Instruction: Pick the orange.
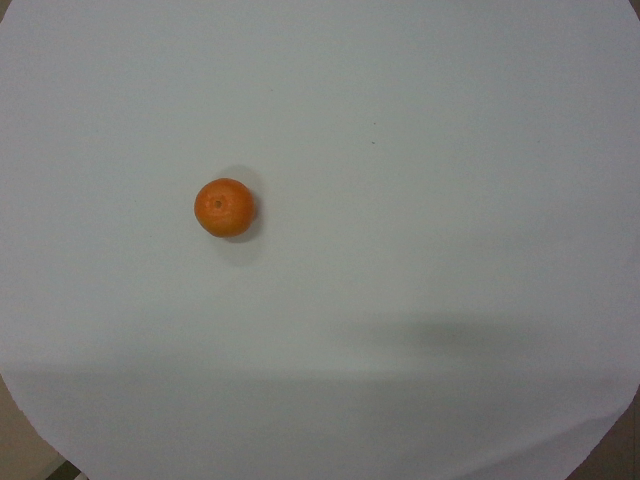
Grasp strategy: vertical